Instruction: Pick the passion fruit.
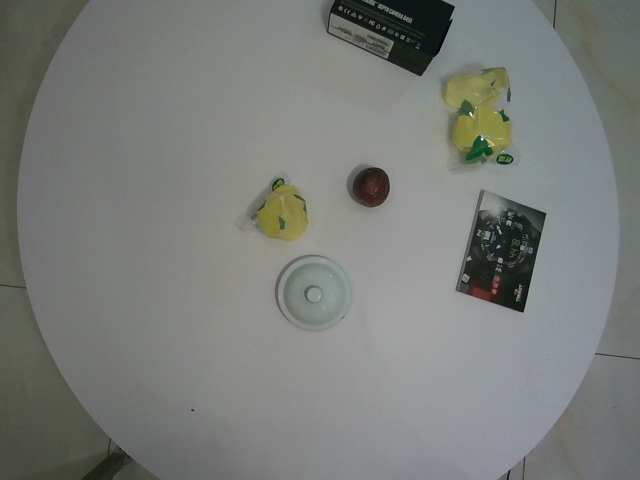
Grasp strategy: vertical